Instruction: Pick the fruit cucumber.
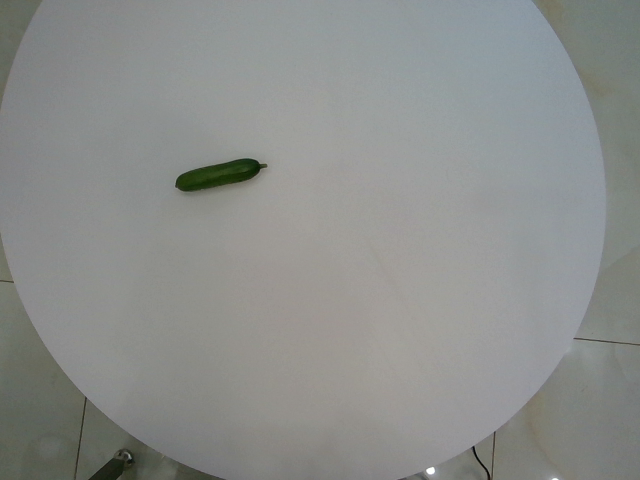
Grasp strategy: vertical